Question: Explain the disease:
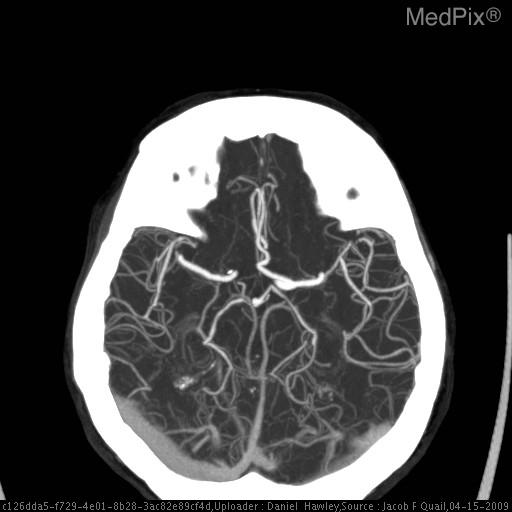
Answer: The disease is discussed as: Neuroimaging continues to be an important aspect of acute stroke management as it guides appropriate treatment decisions.  Noncontrast CT scan rules out hemorrhagic stroke immediately, but CT has poor sensitivity for demonstrating acute ischemic strokes.  However, more advanced neuroimaging, to include MRI with diffusion weighting has been used to better identify acute infarct.  Additionally, CT and MR perfusion imaging are able to detect early hemodynamic changes associated with ischemia and infarction.  Perfusion imaging can be useful to differentiate between potential salvageable ischemic tissue and tissue infarction.  This has many treatment implications, to include identification of patients amenable to catheter-directed therapies such as intraarterial thrombolysis and mechanical thrombectomy, even if the patient is outside the accepted 3-hour time window for IV thrombolysis.
     Measurements for brain perfusion include mean transit time (MTT), cerebral blood volume (CBV), and cerebral blood flow (CBF).  For CT Perfusion, a tissue-at-risk map can be generated from these perfusion maps based on minimum threshold values for CBV and CBF to maintain brain viability.  Regions of increased MTT and mildly decreased CBF represent the penumbra and therefore are at risk for infarction.  Due to autoregulation and collateralization, CBV is usually last to be affected by ischemic events and the CBV is maintained as normal or slightly increased.  However, infarction is characterized by increased MTT coupled with significantly decreased CBF and CBV.  Identifying the penumbra is important as this area is potentially salvageable with prompt therapeutic intervention.